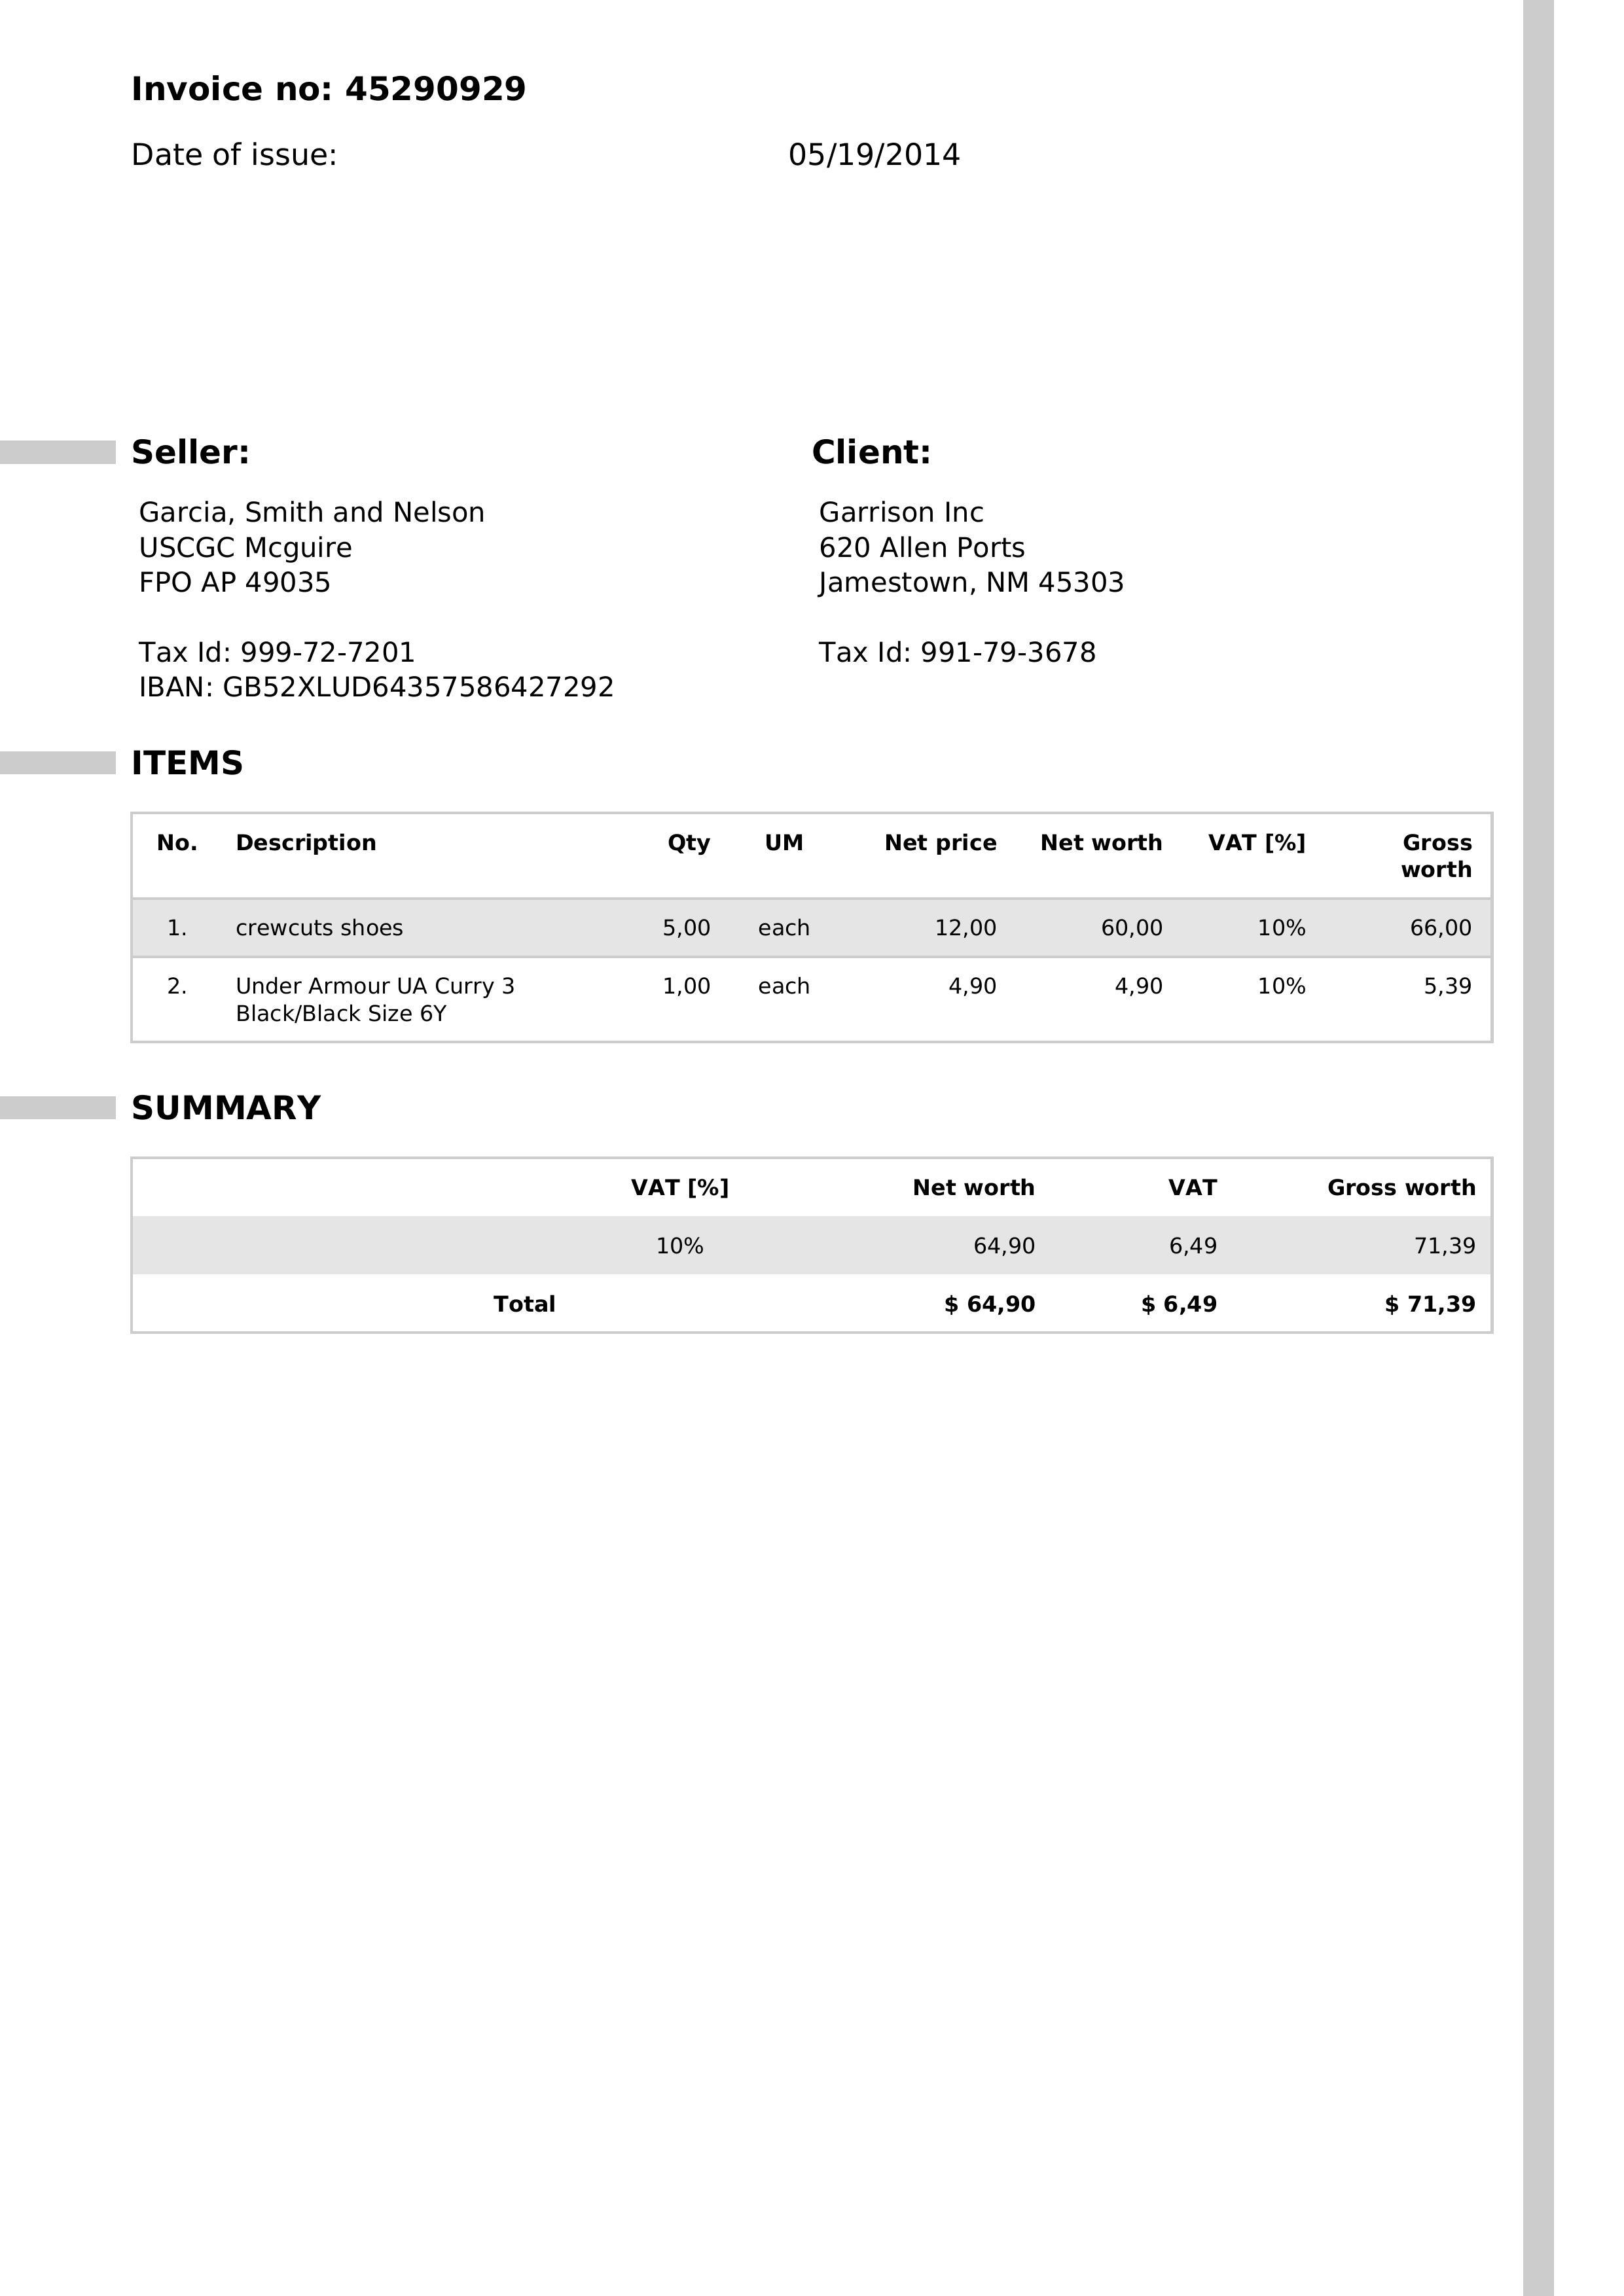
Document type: Invoice